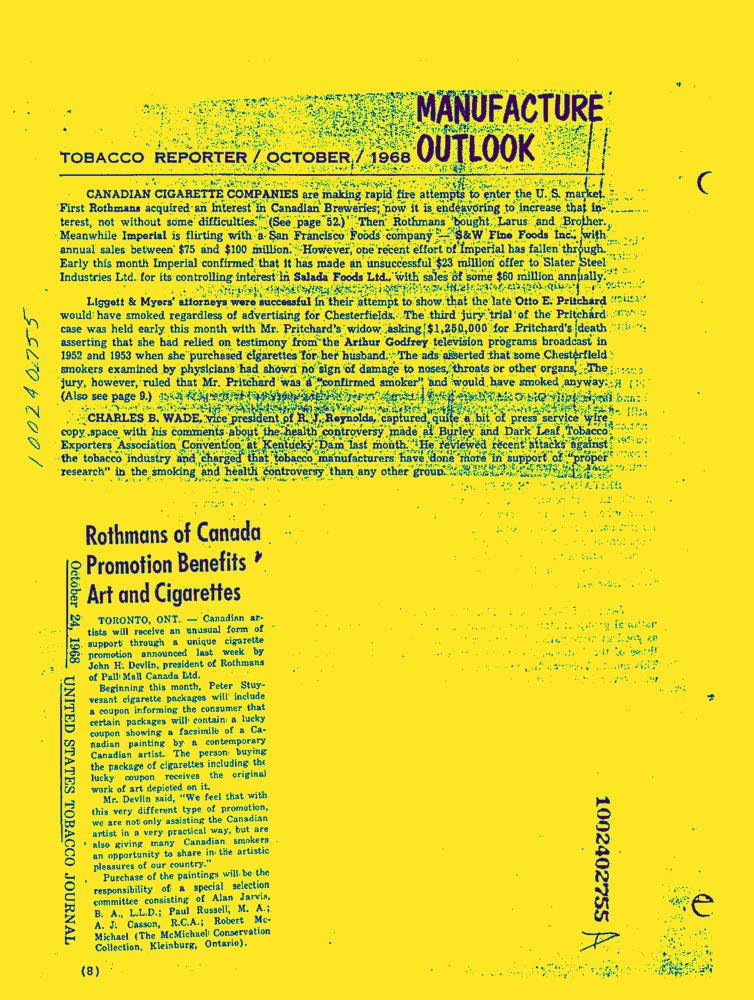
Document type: News-Article